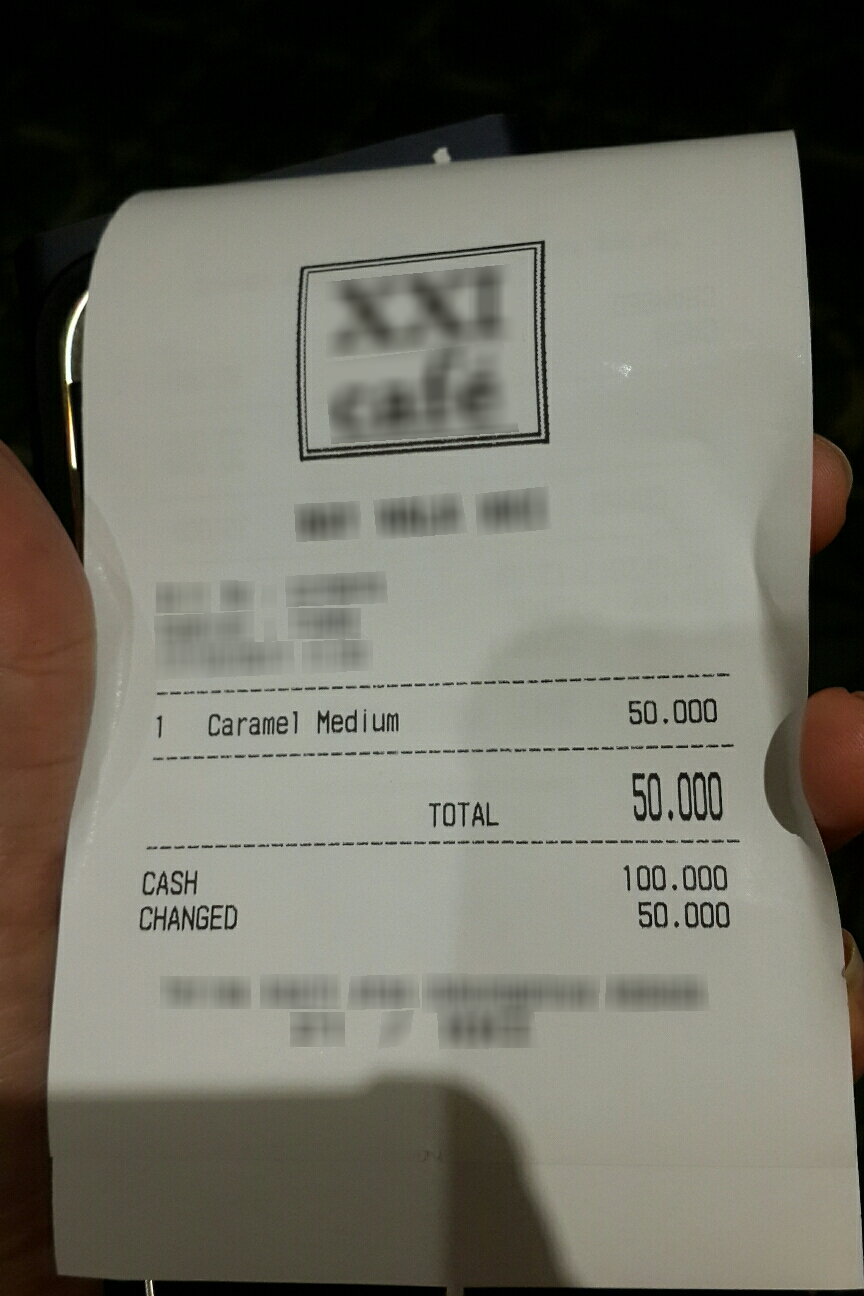
Number of items: 3
Total: 50.000
OCR text regions:
text: 1
text: Caramel
text: Medium
text: 50.000
text: TOTAL
text: 50.000
text: CASH
text: 100.000
text: CHANGED
text: 50.000